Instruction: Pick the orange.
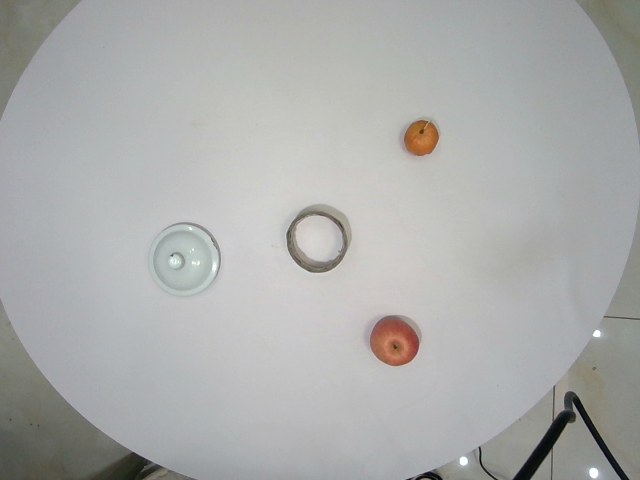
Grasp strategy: vertical